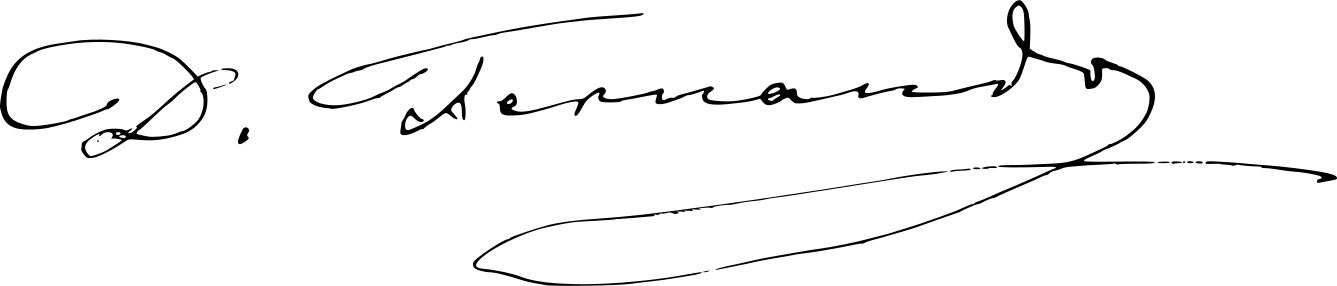
Signature of: ferdinand ii of portugal